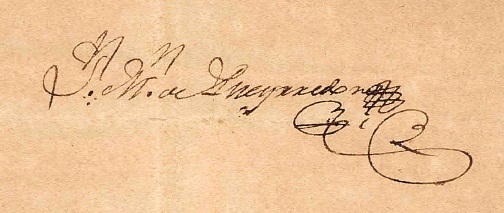
Signature of: juan martín de pueyrredon